Question: What are the imaging findings?
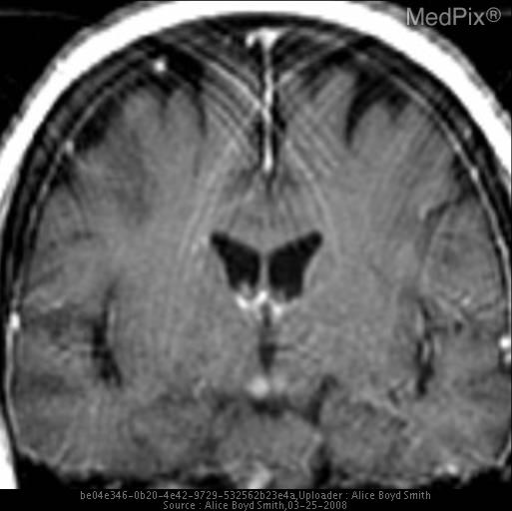
Answer: The imaging shows •  T2 hyperintensity within the both thalami
•  T2 hyperintensity of the periaqueductal grey matter
•  Enhancement of both mamillary bodies
•  Enhancement of the periaqueductal grey matter Axial T2 FLAIR demonstrates hyperintensity in the bilateral thalami, and periaqueductal grey matter.  Post contrast imaging reveals enhancement in the periaqueductal grey matter, and bilateral mamillary bodies..